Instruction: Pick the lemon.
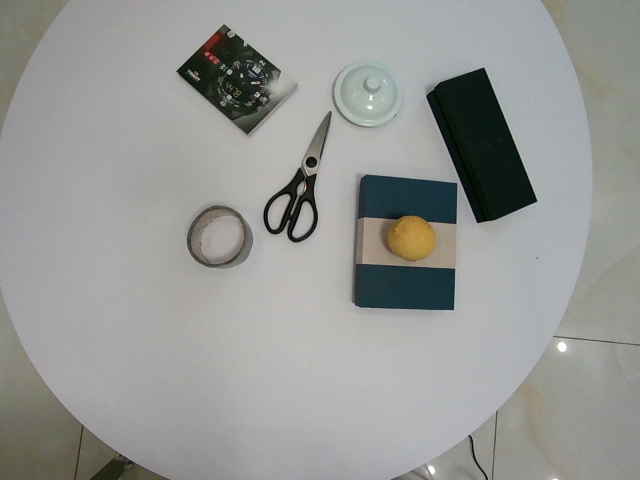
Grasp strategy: vertical